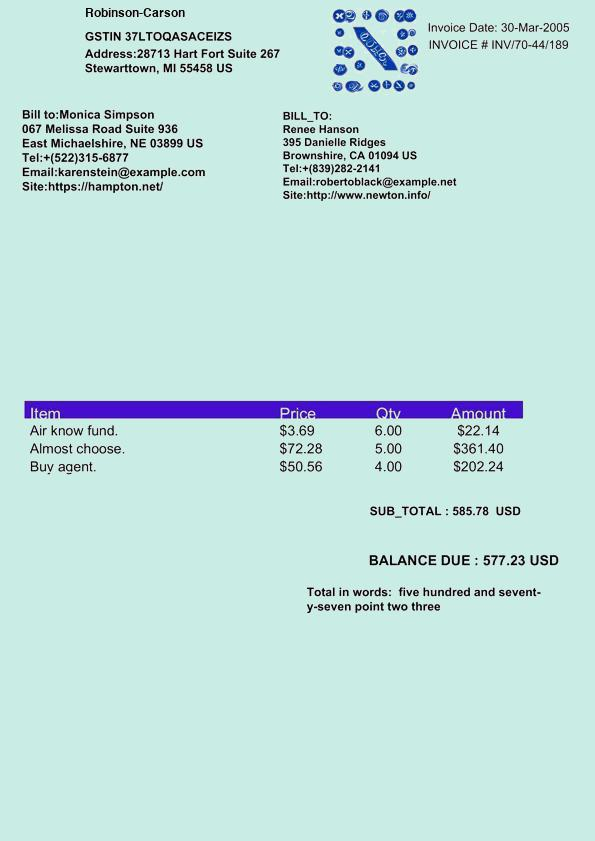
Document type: Invoice